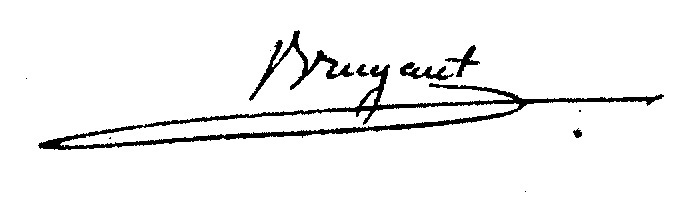
Signature of: alphonse bruyant